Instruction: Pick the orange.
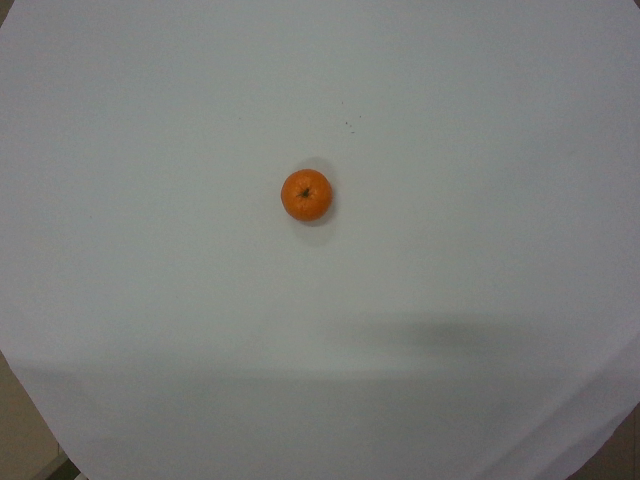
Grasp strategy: vertical